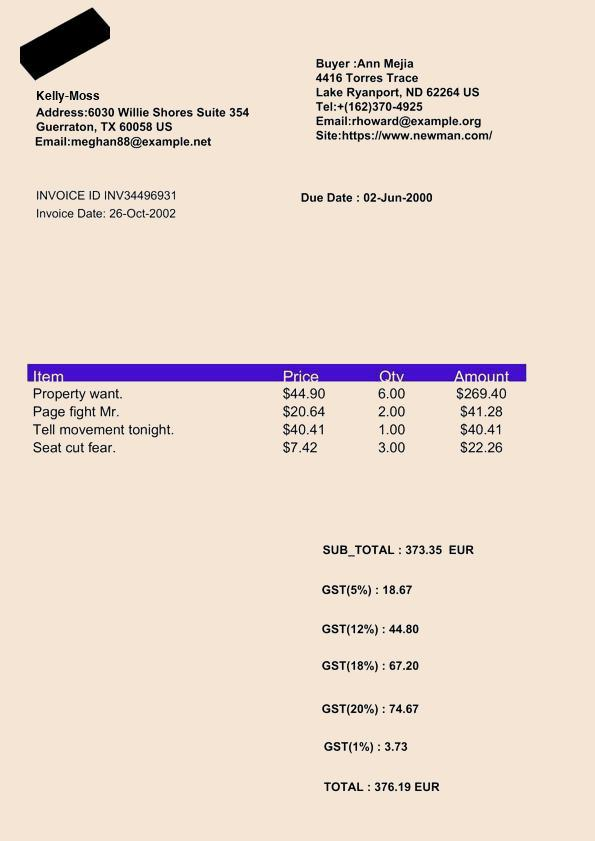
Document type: Invoice